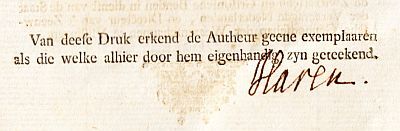
Signature of: onno zwier van haren